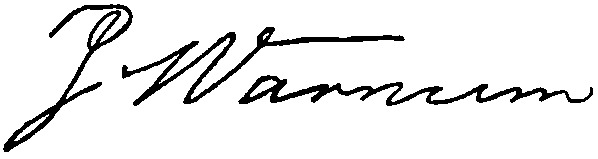
Signature of: james mitchell varnum